Question: What was observed in the imaging?
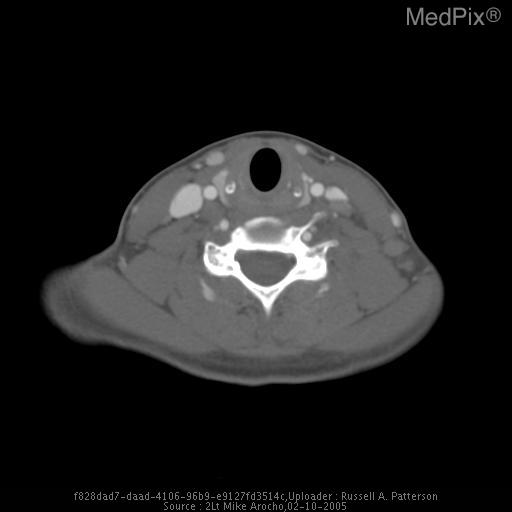
Answer: The imaging shows •  CXR: Enlargement of the right paratracheal stripe (8mm).
•  CT, neck:  2.4 x 2.4 cm mediastinal mass (enlarged lymph node) CT Slice Image (Axial)- enlarged lymph nodes both sides of neck.